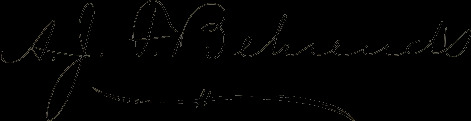
Signature of: a j f behrends